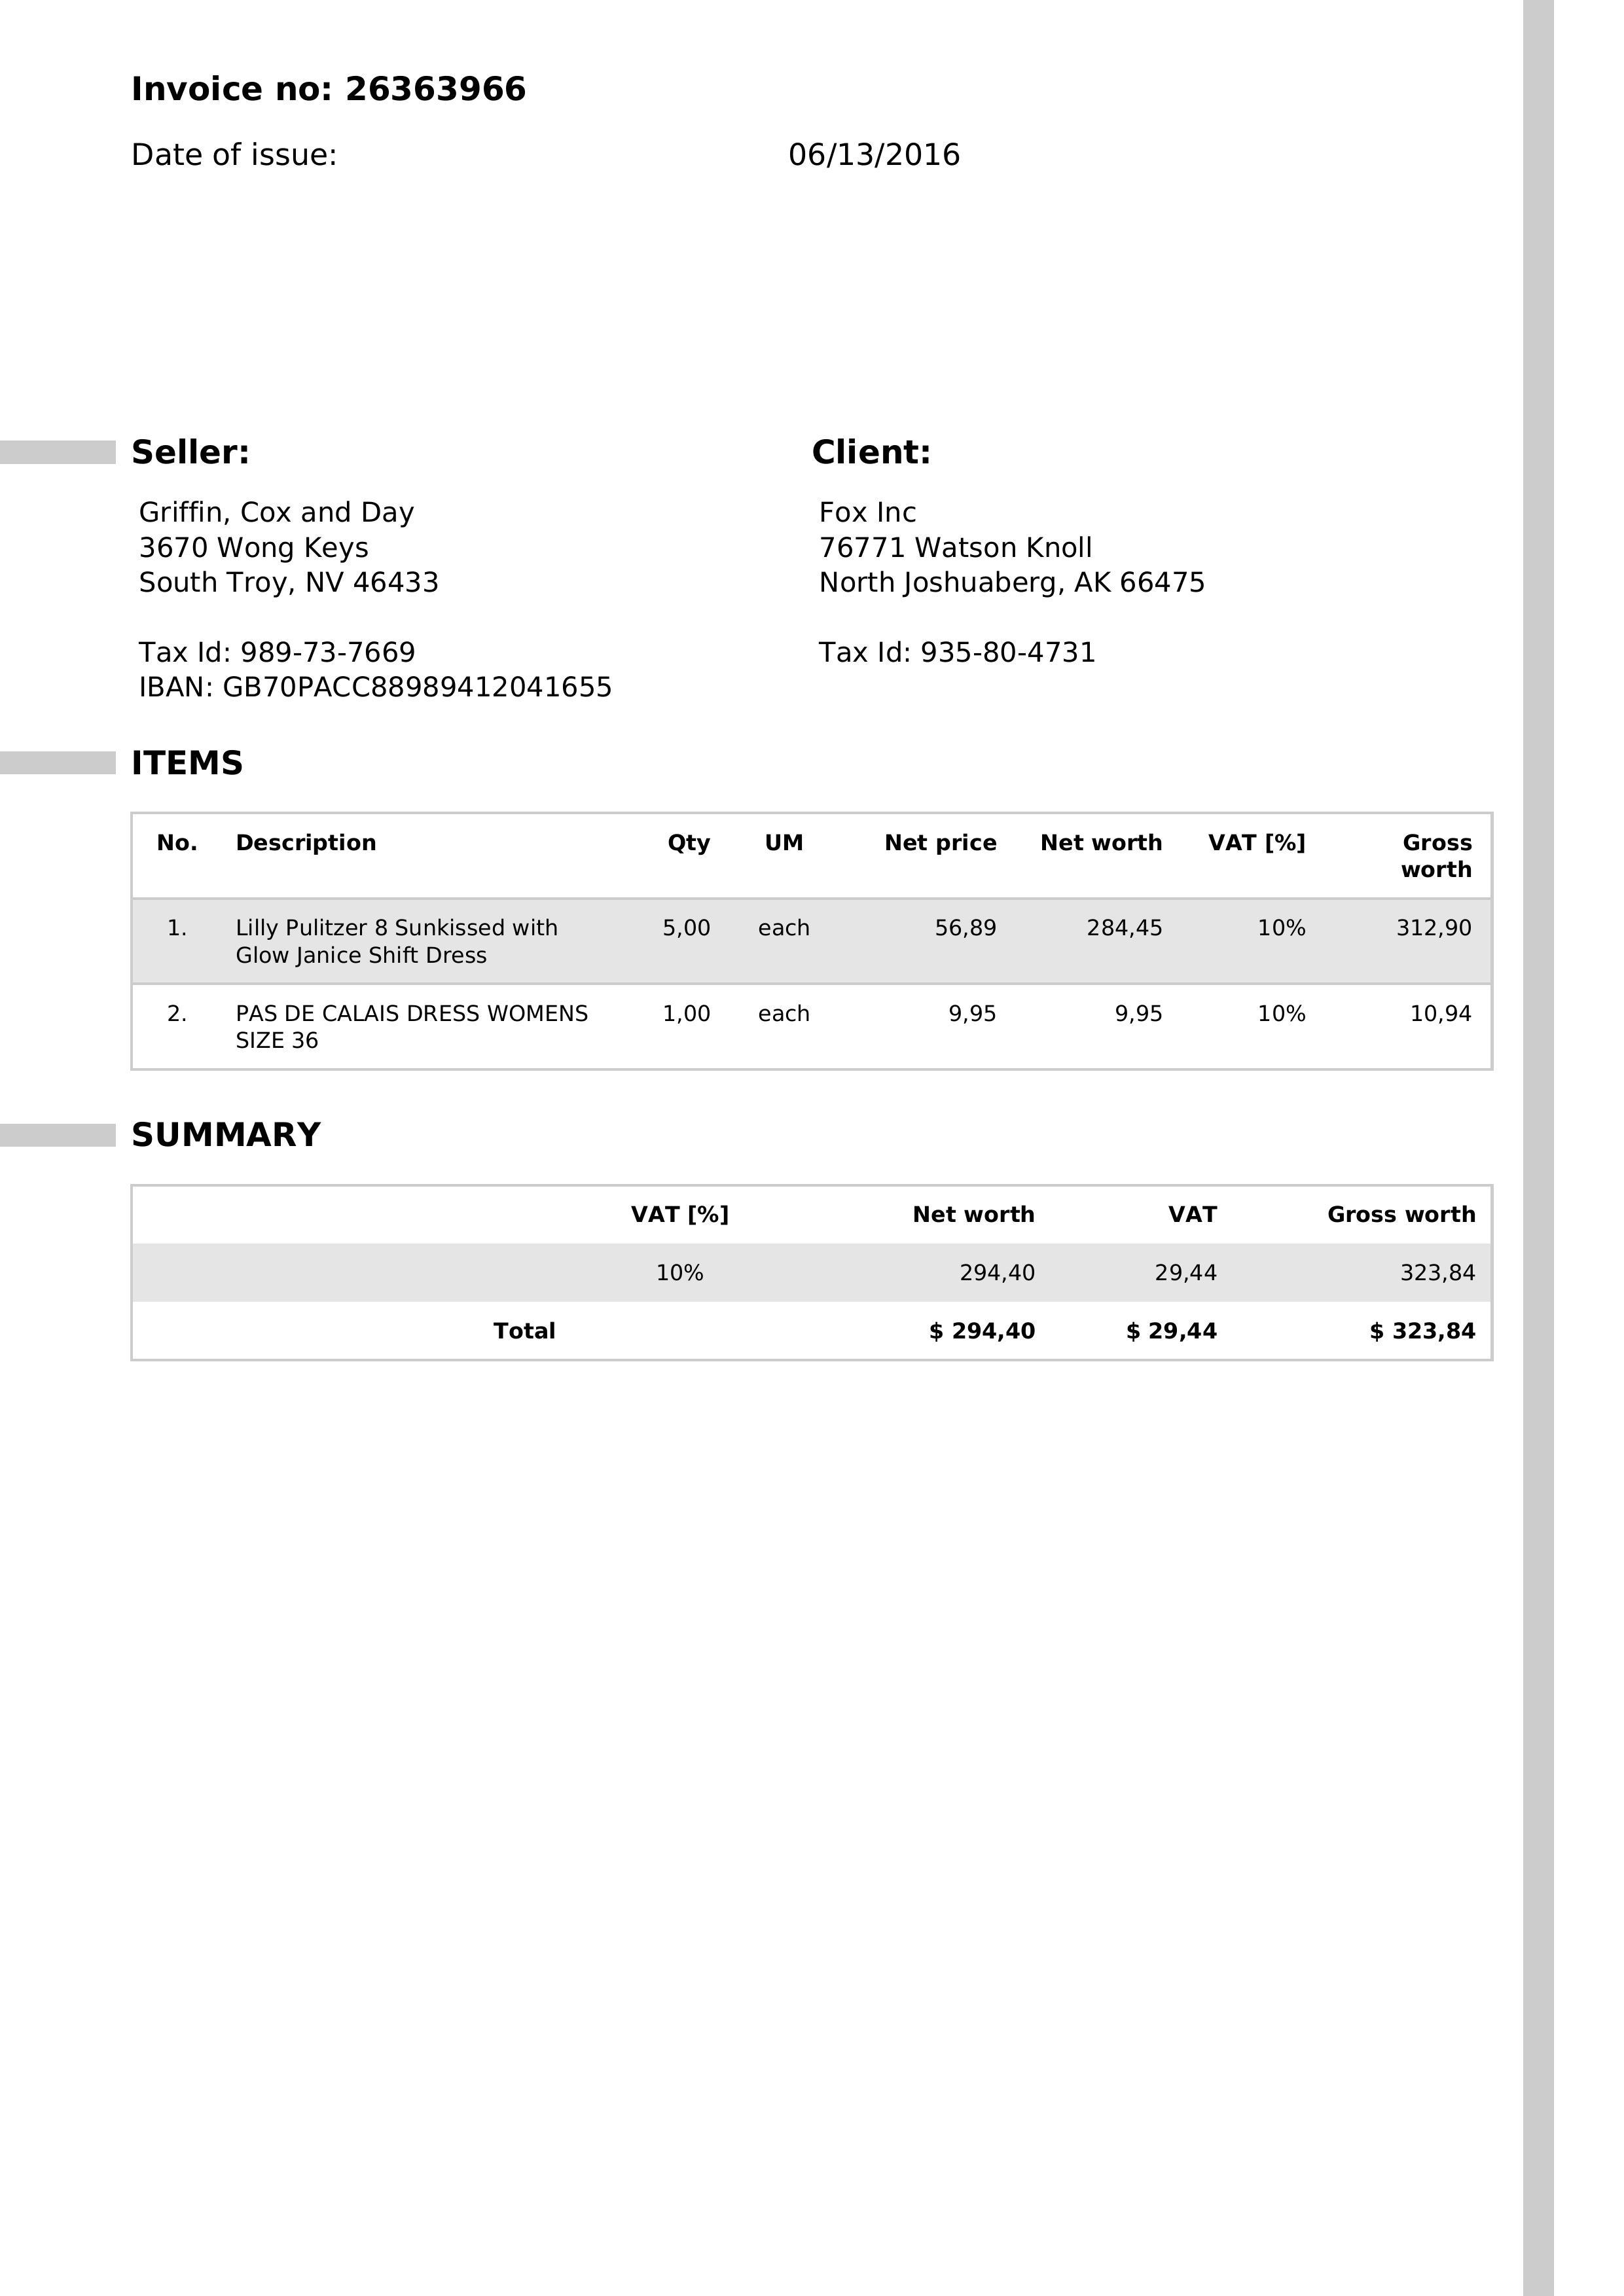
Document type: Invoice